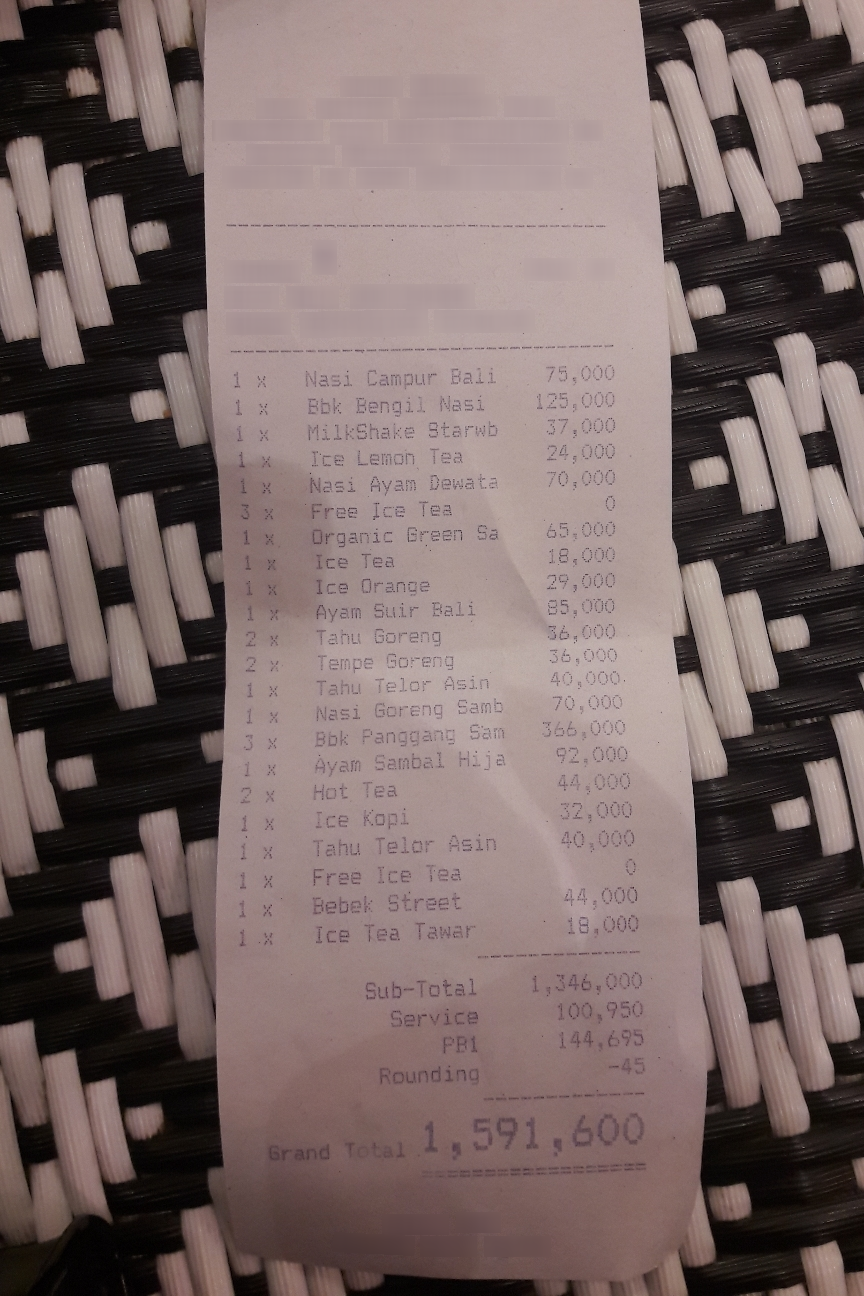
Number of items: 22
Subtotal: 1,346,000
Service charge: 100,950
Tax: 144,695
Other charges: -45
Total: 1,591,600
OCR text regions:
text: x
text: x
text: x
text: x
text: x
text: x
text: x
text: x
text: x
text: x
text: x
text: x
text: x
text: x
text: x
text: x
text: x
text: x
text: x
text: x
text: x
text: x
text: 1
text: Nasi
text: Campur
text: Bali
text: 75,000
text: 1
text: Bbk
text: Bengil
text: Nasi
text: 125,000
text: 1
text: MilkShake
text: Starwb
text: 37,000
text: 1
text: Ice
text: Lemon
text: Tea
text: 24,000
text: 1
text: Nasi
text: Ayam
text: Dewata
text: 70,000
text: 3
text: Free
text: Ice
text: Tea
text: 0
text: 1
text: Organic
text: Green
text: Sa
text: 65,000
text: 1
text: Ice
text: Tea
text: 18,000
text: 1
text: Ice
text: Orange
text: 29,000
text: 1
text: Ayam
text: Suir
text: Bali
text: 85,000
text: 2
text: Tahu
text: Goreng
text: 36,000
text: 2
text: Tempe
text: Goreng
text: 36,000
text: 1
text: Tahu
text: Telor
text: Asin
text: 40,000.
text: 1
text: Nasi
text: Goreng
text: Samb
text: 70,000
text: 3
text: Bbk
text: Panggang
text: Sam
text: 366,000
text: 1
text: Ayam
text: Sambal
text: Hija
text: 92,000
text: 2
text: Hot
text: Tea
text: 44,000
text: 1
text: Ice
text: Kopi
text: 32,000
text: 1
text: Tahu
text: Telor
text: Asin
text: 40,000
text: 1
text: Free
text: Ice
text: Tea
text: 0
text: 1
text: Bebek
text: Street
text: 44,000
text: 1
text: Ice
text: Tea
text: Tawar
text: 18,000
text: Sub-Total
text: 1,346,000
text: Service
text: 100,950
text: PB1
text: 144,695
text: Rounding
text: -45
text: Grand
text: Total
text: 1,591,600